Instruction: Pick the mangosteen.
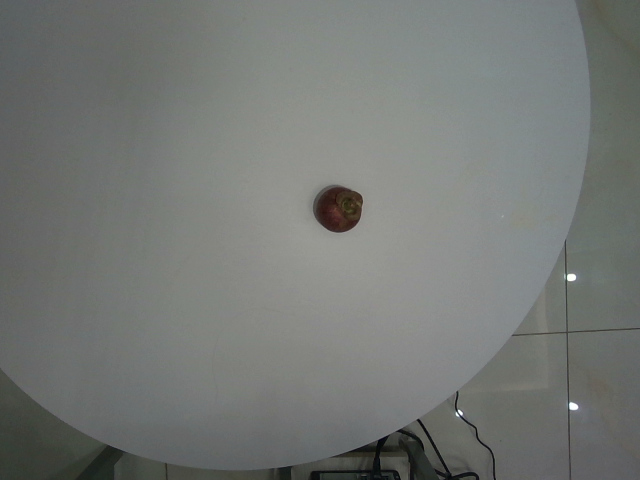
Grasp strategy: vertical